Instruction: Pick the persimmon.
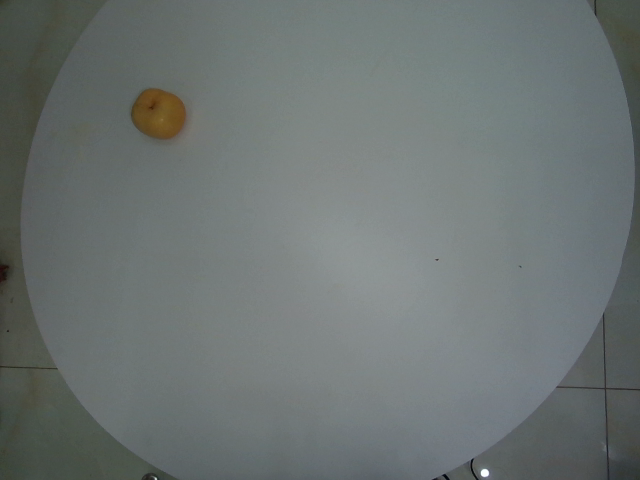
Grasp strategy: vertical